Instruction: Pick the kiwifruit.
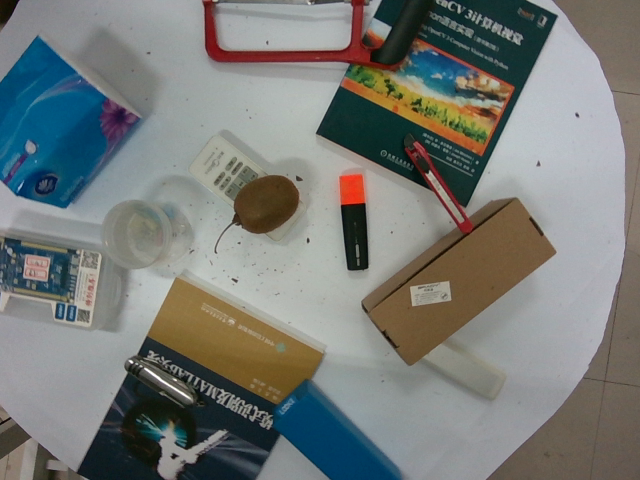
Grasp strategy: vertical